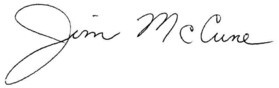
Signature of: jim mccune